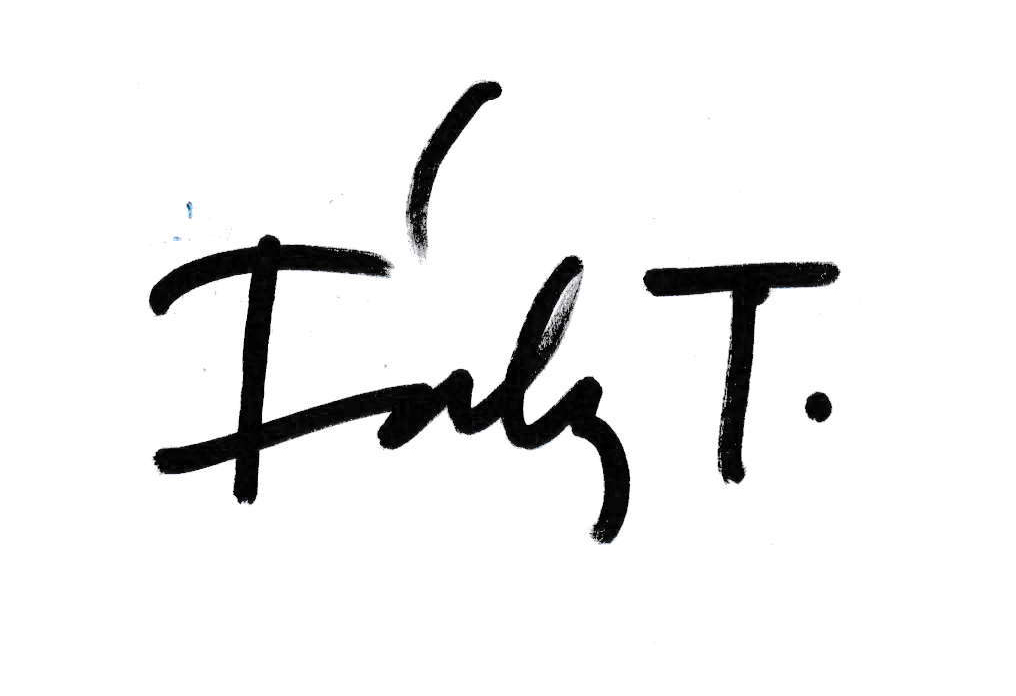
Signature of: tímea fábry